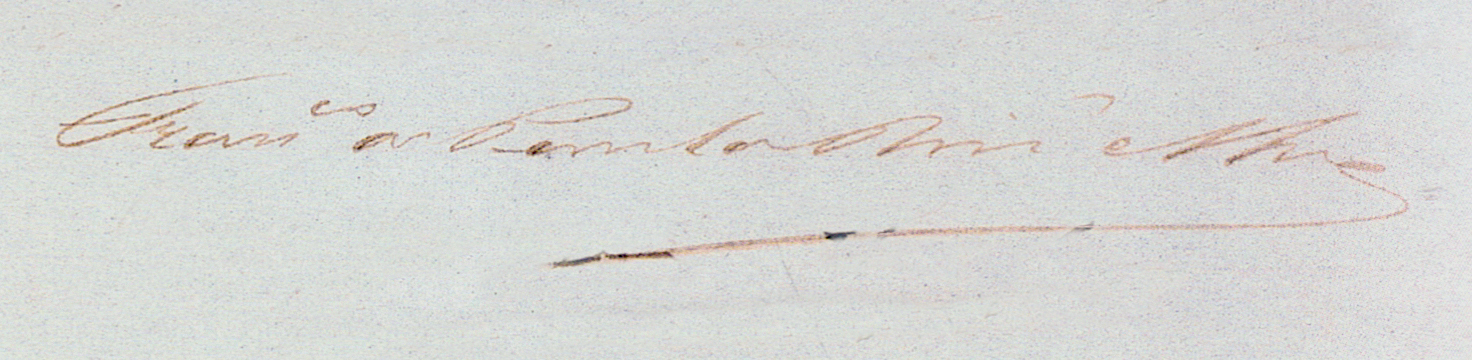
Signature of: francisco de paula rodrigues alves